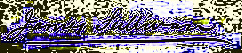
Signature of: james sullivan